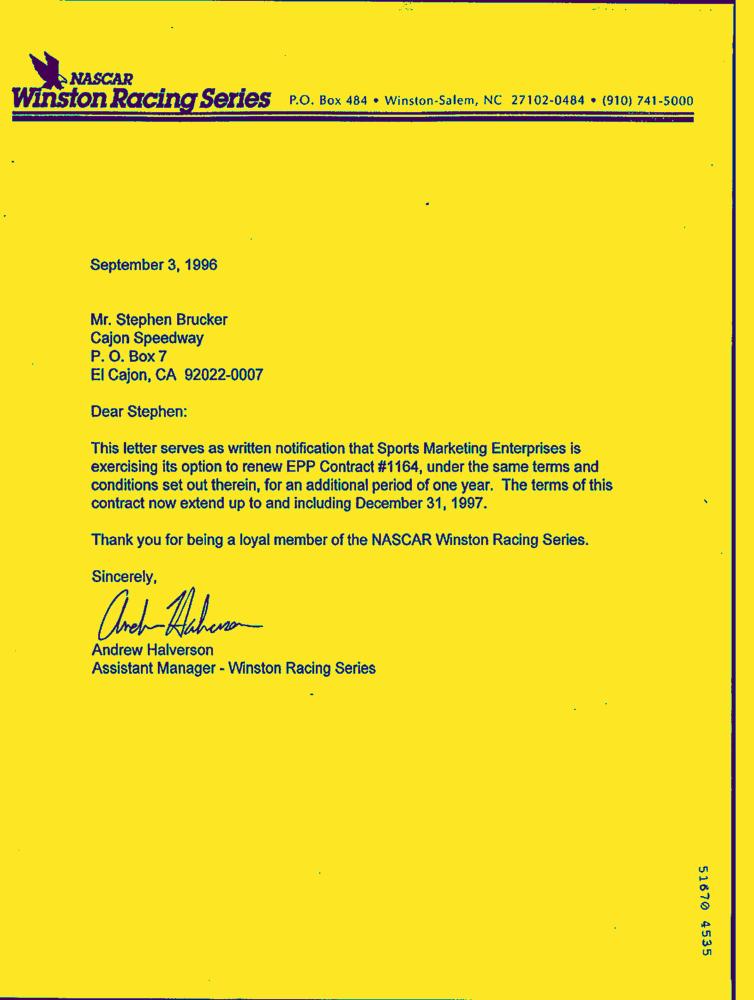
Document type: Letter-Doc